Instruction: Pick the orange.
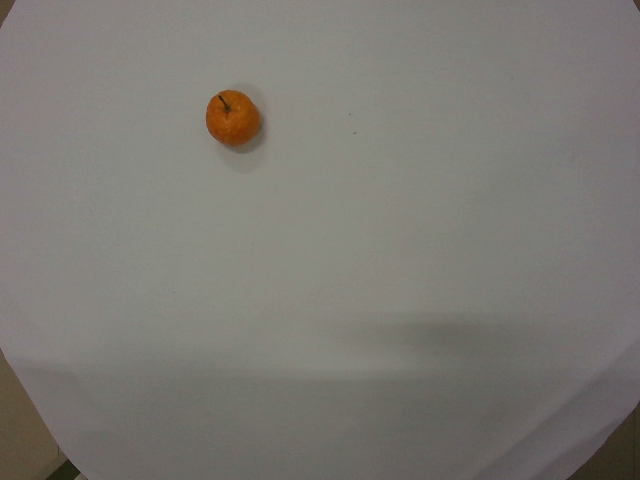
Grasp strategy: vertical